Question: What tax district, tax-rate area, or tax area code is specified in the document?
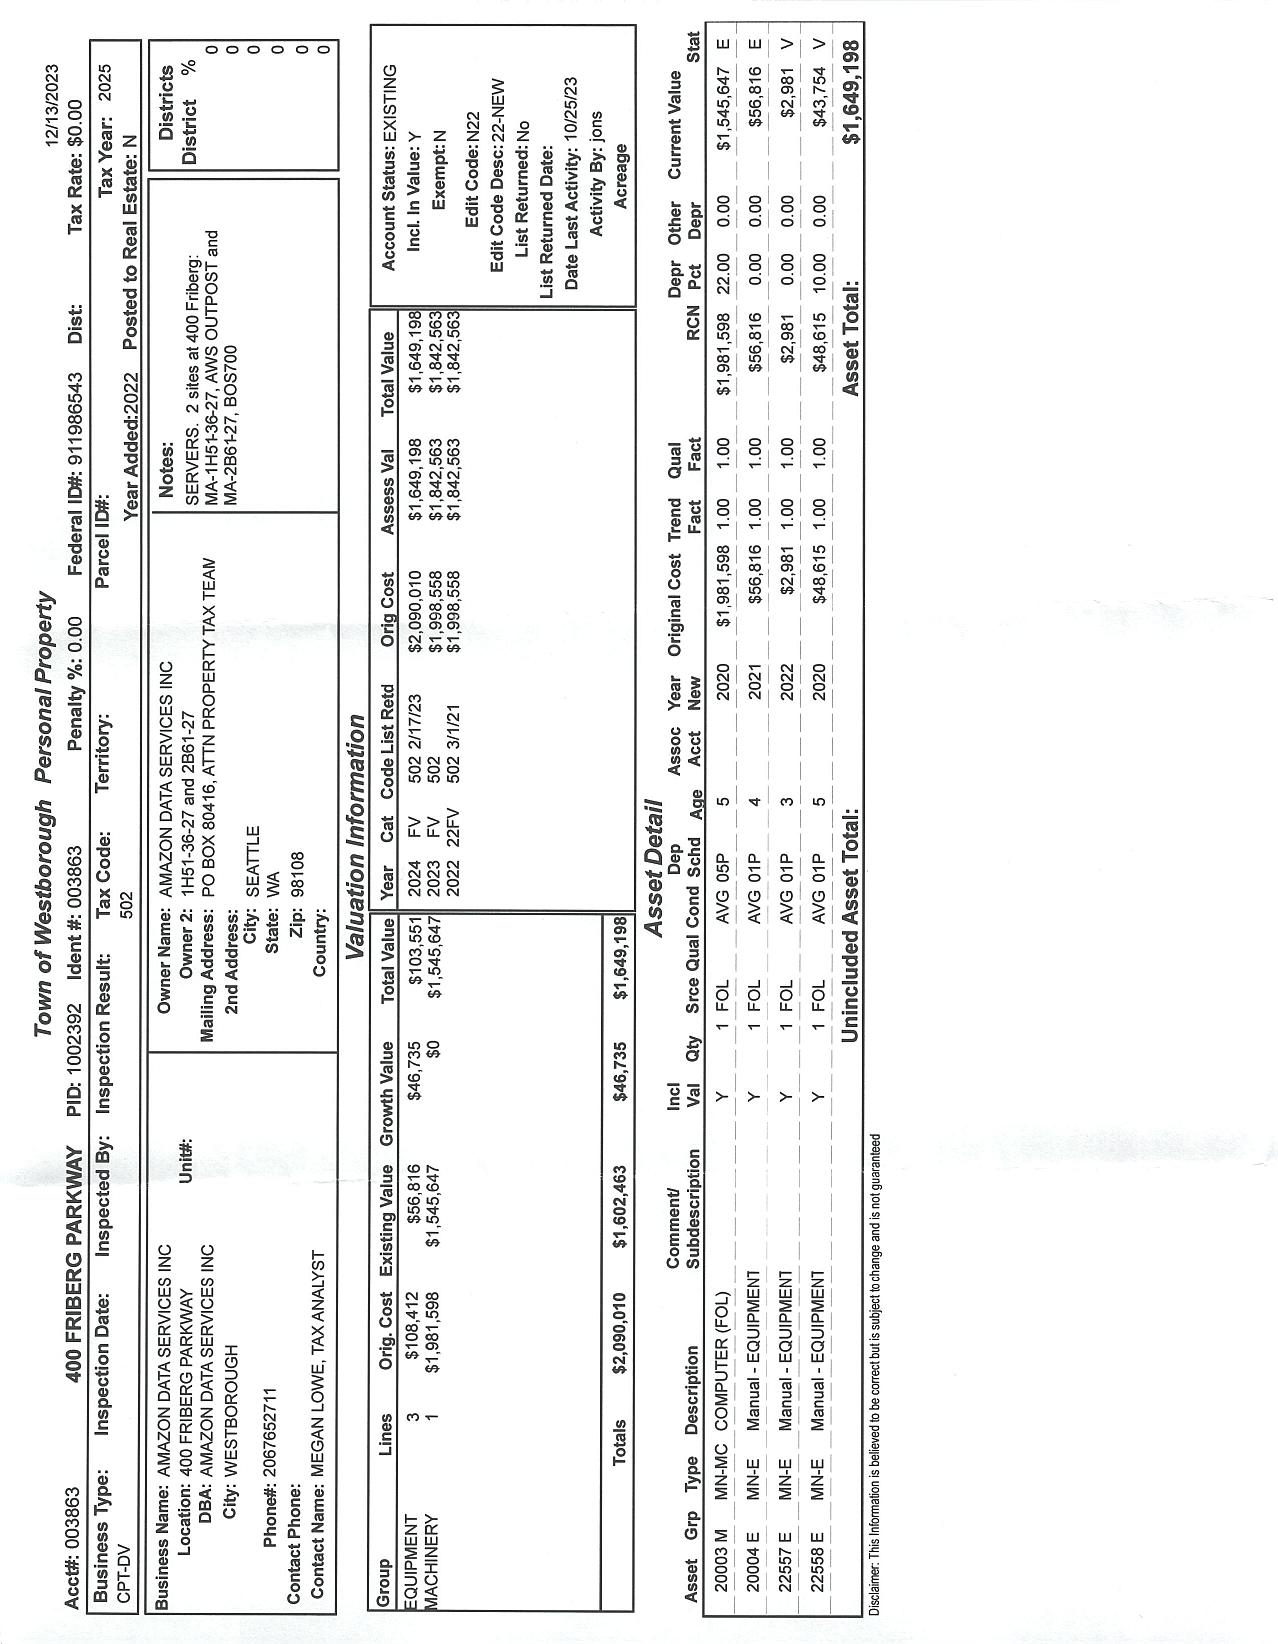
Answer: "502"